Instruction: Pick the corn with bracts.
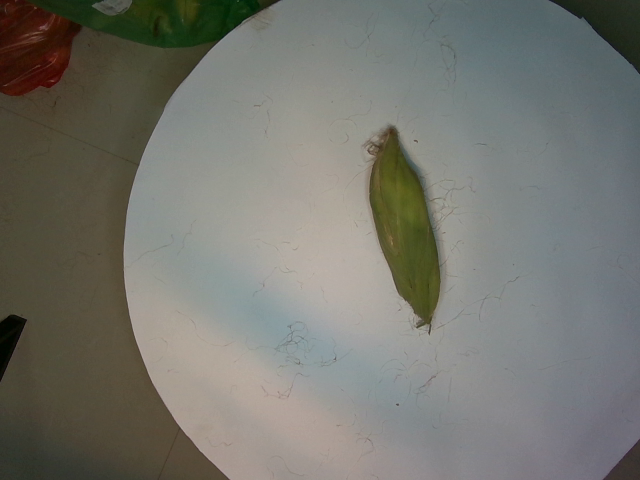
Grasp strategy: vertical